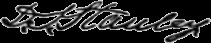
Signature of: david s stanley